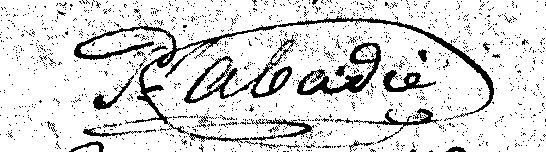
Signature of: paul abadie